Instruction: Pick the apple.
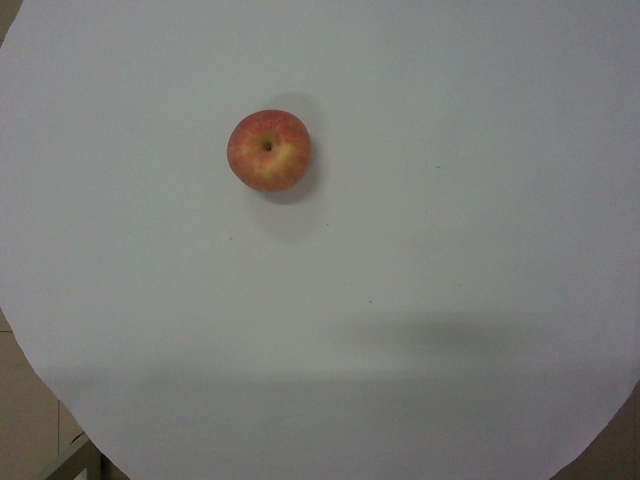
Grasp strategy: vertical